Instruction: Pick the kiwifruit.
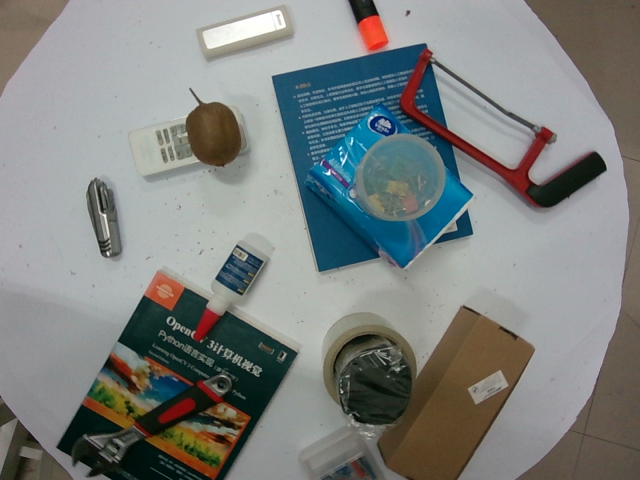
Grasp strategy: vertical